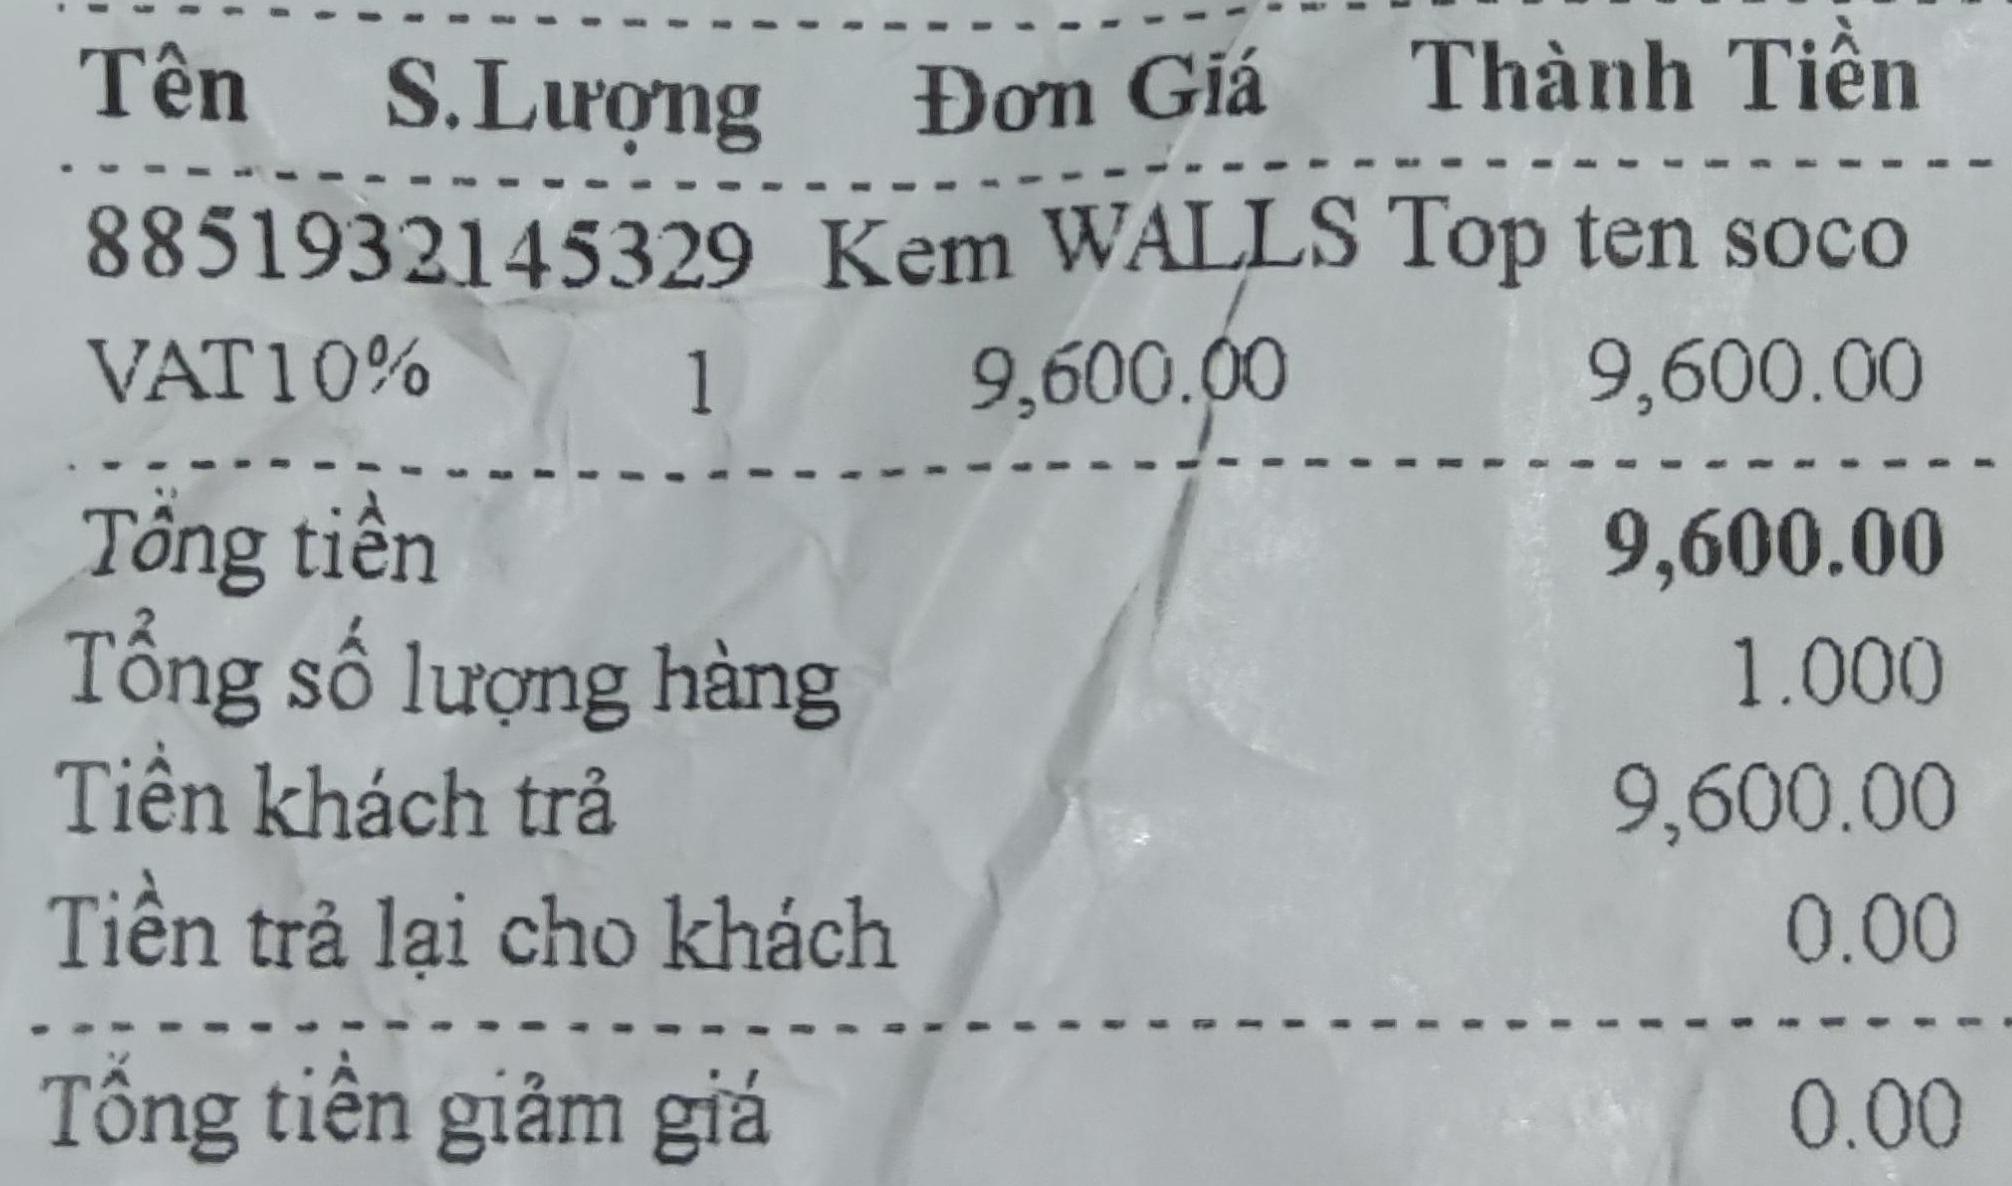
<table>
<tr>
<th>Tên</th>
<th>S.Lượng</th>
<th>Đơn Giá</th>
<th>Thành Tiền</th>
</tr>
<tr>
<td>8851932145329 Kem WALLS Top ten soco</br>VAT10%</td>
<td>1</td>
<td>9,600.00</td>
<td>9,600.00</td>
</tr>
</table>

Tổng tiền 9,600.00
Tổng số lượng hàng 1.000
Tiền khách trả 9,600.00
Tiền trả lại cho khách 0.00
Tổng tiền giảm giá 0.00